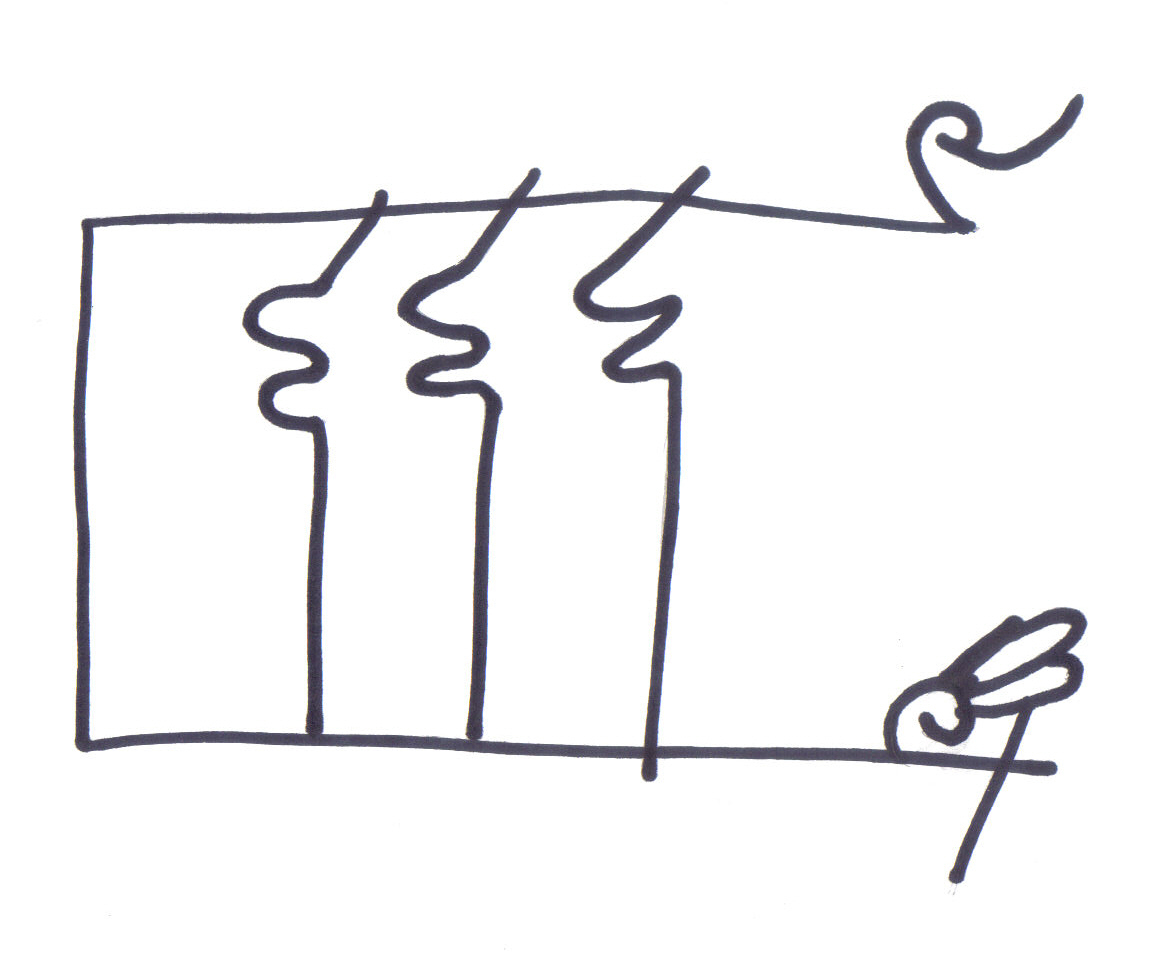
Signature of: diego muñoz de saldaña